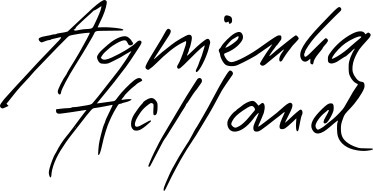
Signature of: agnieszka holland